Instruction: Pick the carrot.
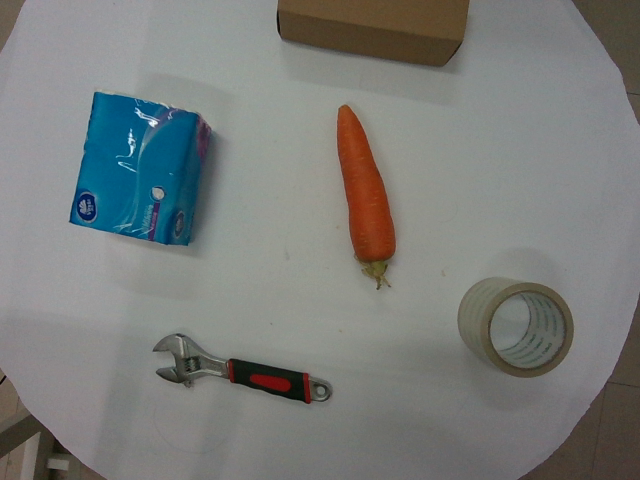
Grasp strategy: vertical